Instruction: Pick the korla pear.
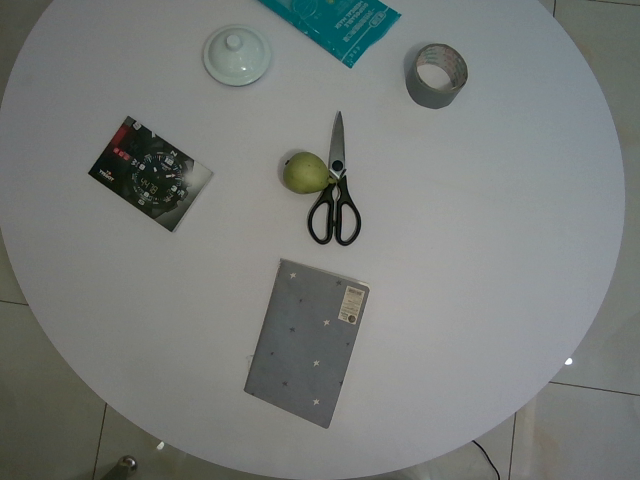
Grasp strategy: vertical